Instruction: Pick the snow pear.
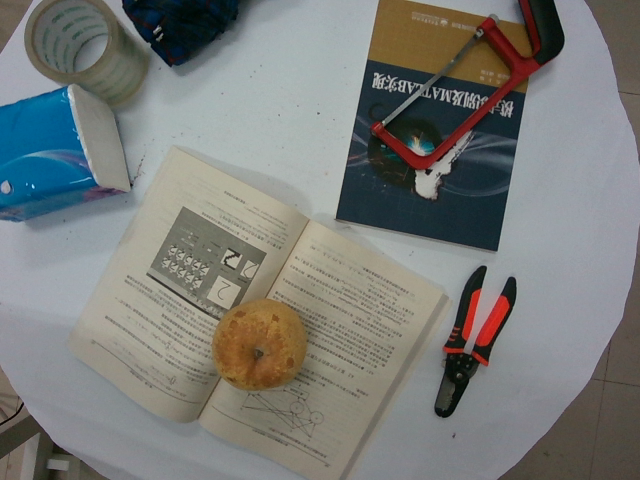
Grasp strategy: vertical